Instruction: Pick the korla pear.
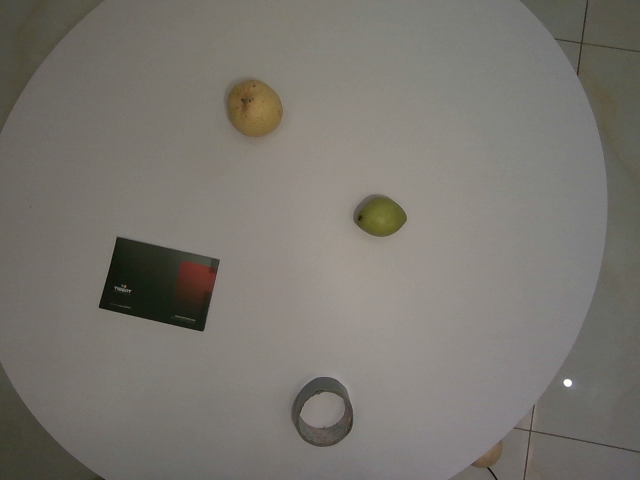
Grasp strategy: vertical